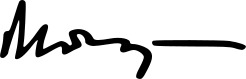
Signature of: monique ryan